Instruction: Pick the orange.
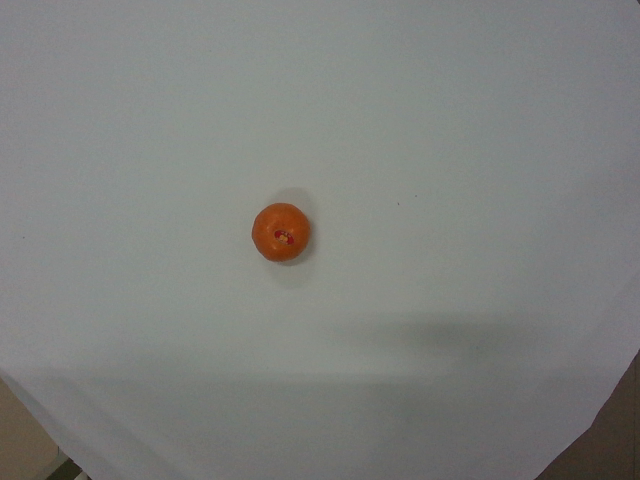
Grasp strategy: vertical